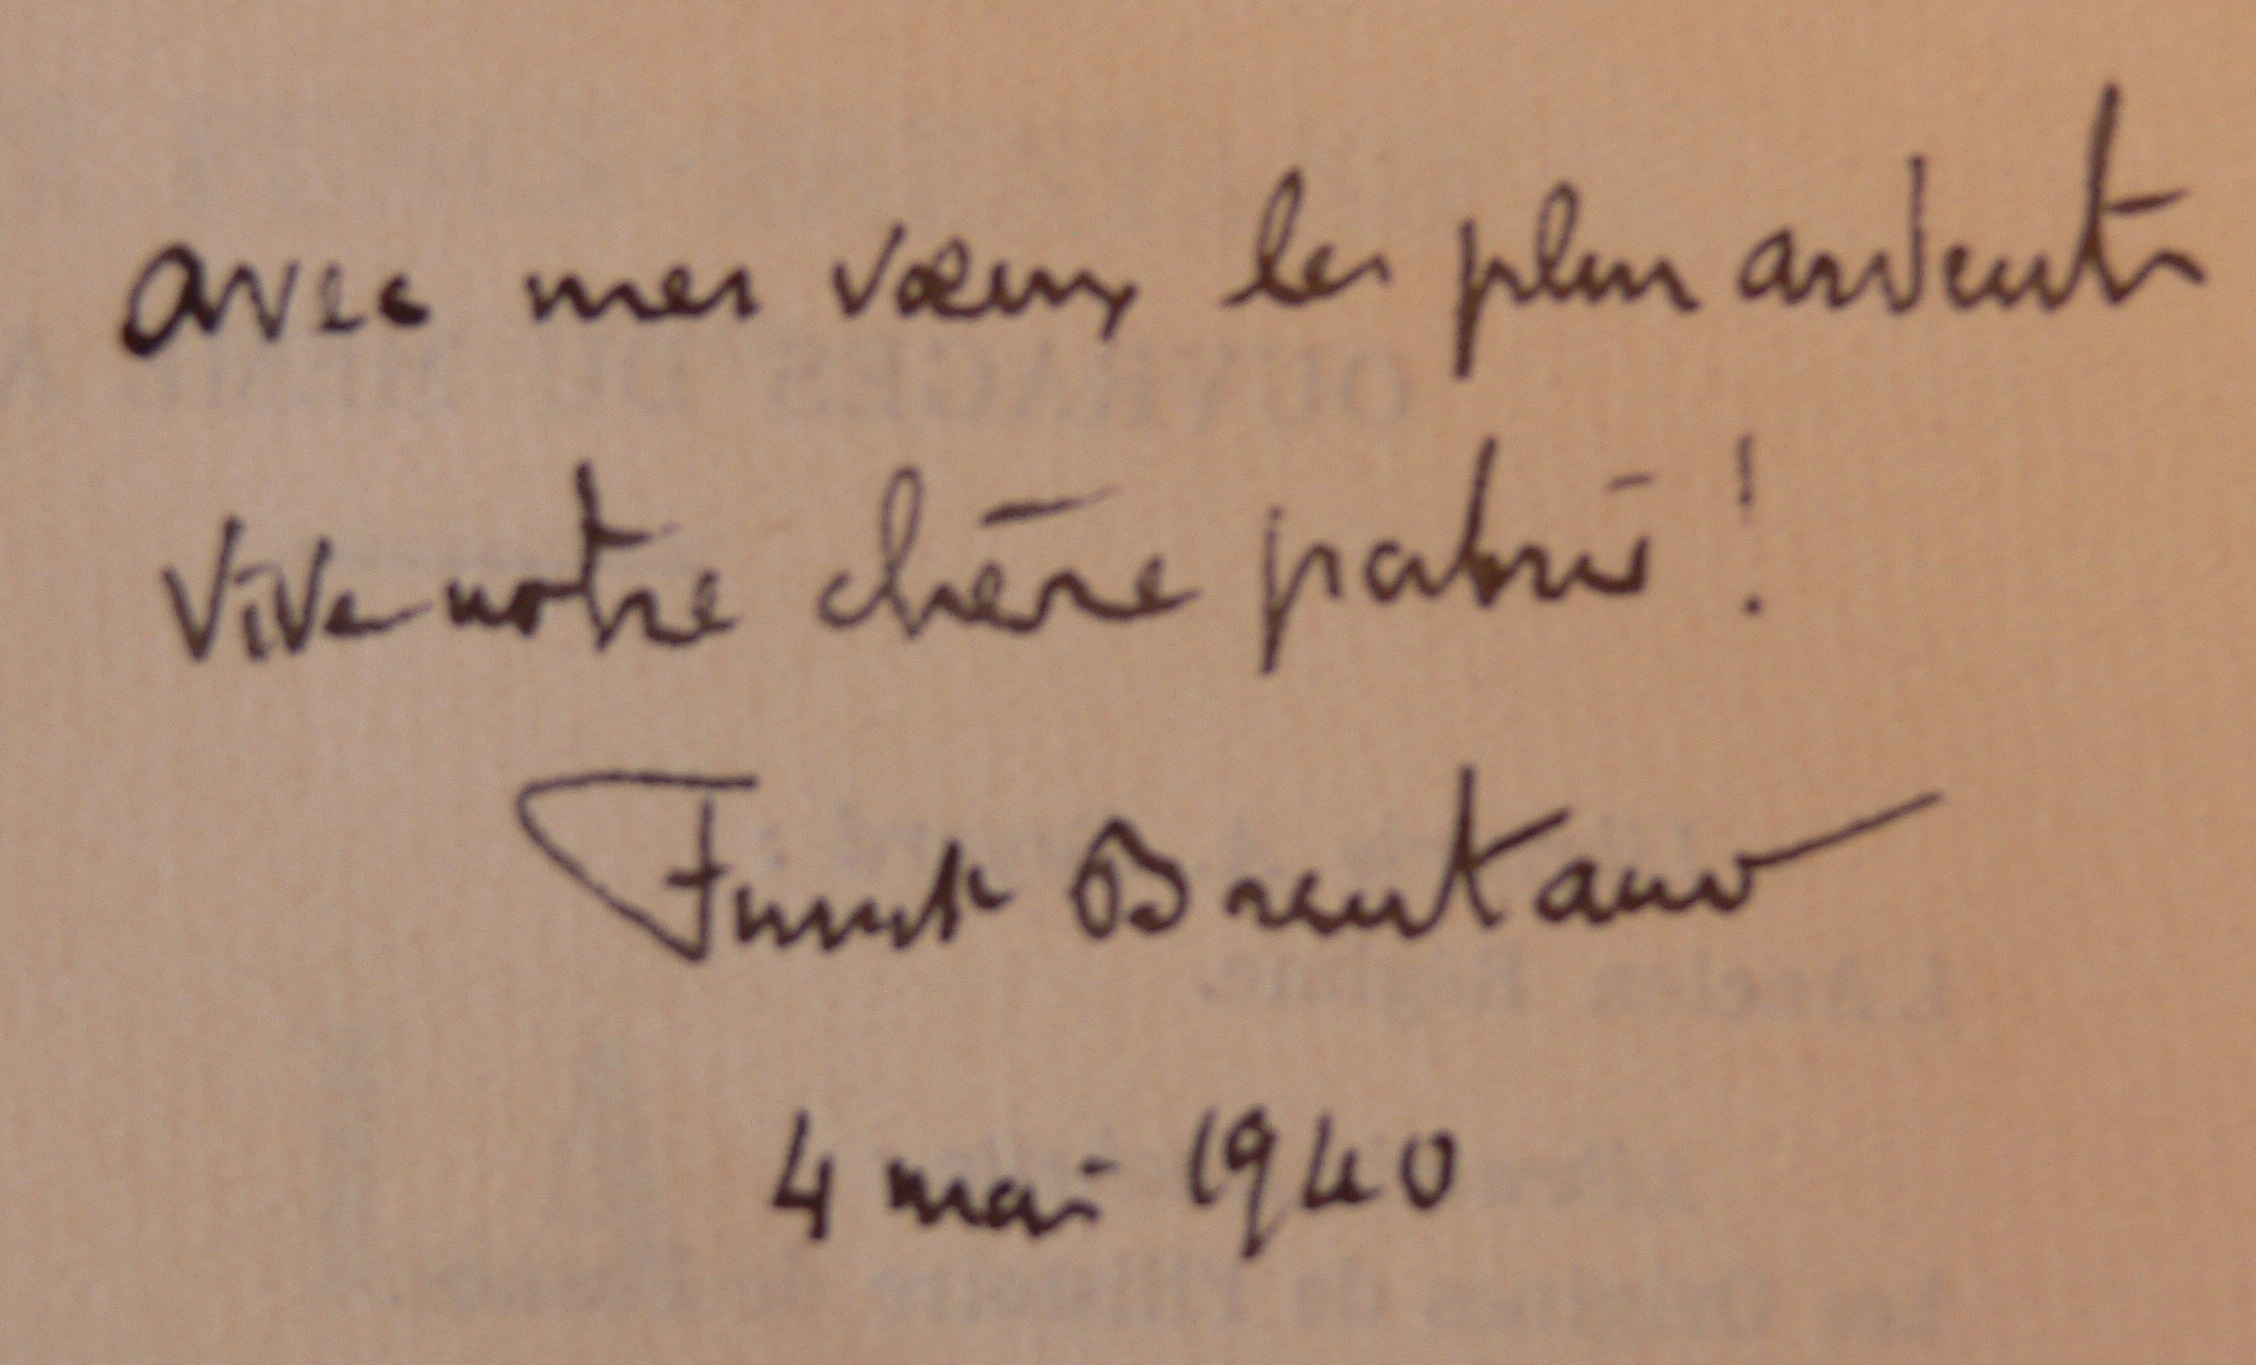
Signature of: frantz funck brentano